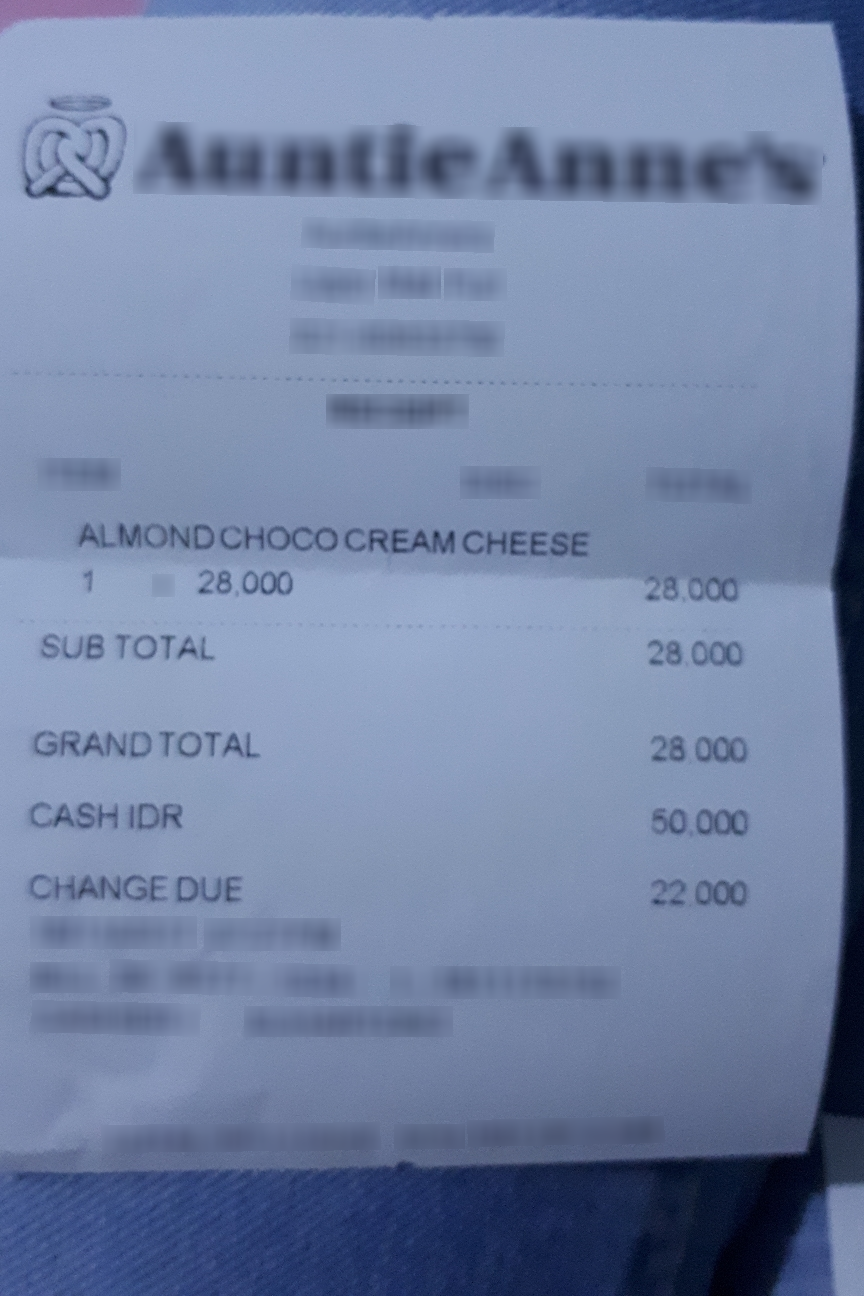
Number of items: 4
Subtotal: 28.000
Total: 28.000
OCR text regions:
text: SUB
text: TOTAL
text: 28.000
text: ALMOND CHOCO CREAM CHEESE
text: 1
text: 28,000
text: 28.000
text: GRAND TOTAL
text: 28.000
text: CASHIDR
text: 50.000
text: CHANGE
text: DUE
text: 22.000